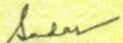
Signature of: shaktikanta das